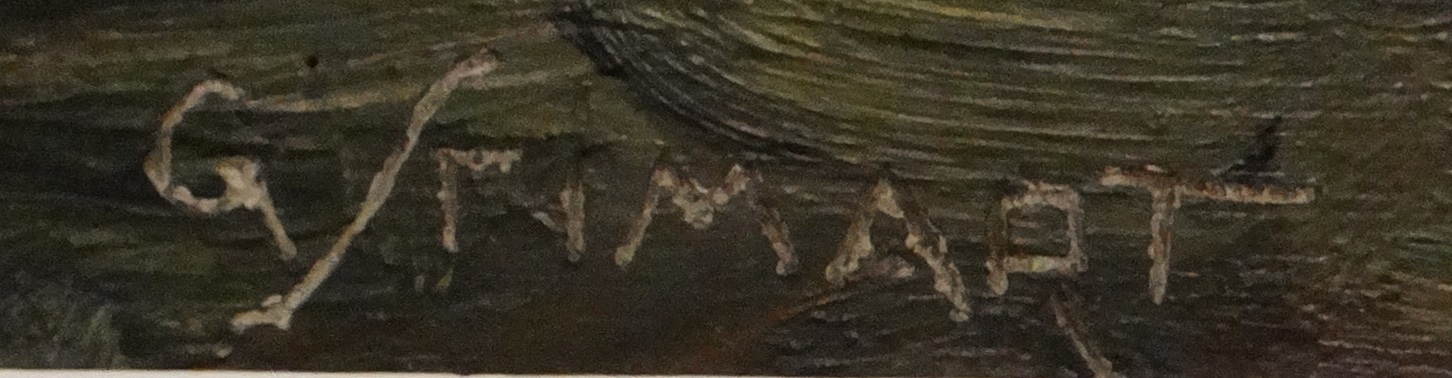
Signature of: georges stimart